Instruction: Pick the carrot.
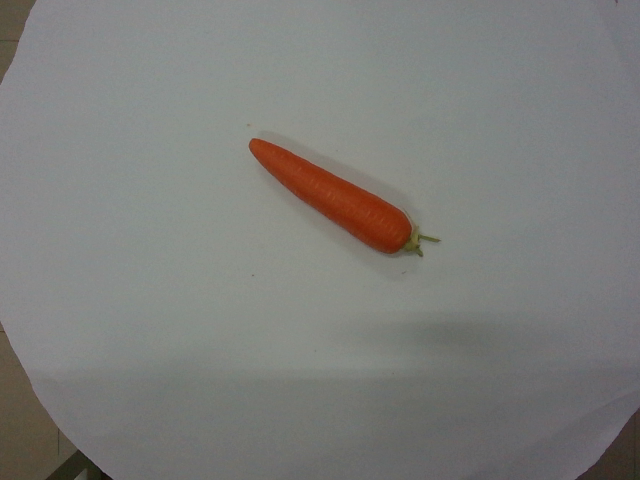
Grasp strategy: vertical